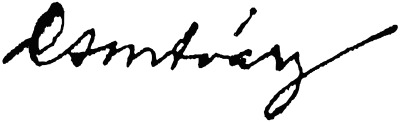
Signature of: tivadar csontváry kosztka